Question: What might the diagnosis be?
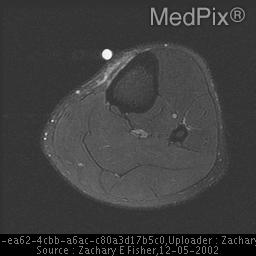
Answer: The possible diagnosis includes myositis ossificans
osteochondroma
periosteal sarcoma.